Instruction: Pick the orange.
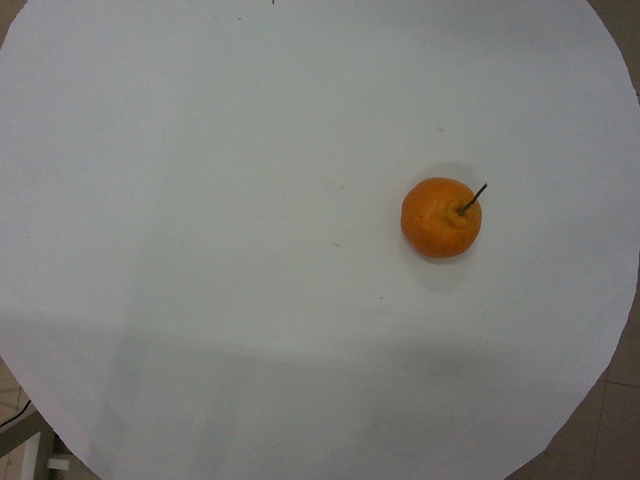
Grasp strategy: vertical